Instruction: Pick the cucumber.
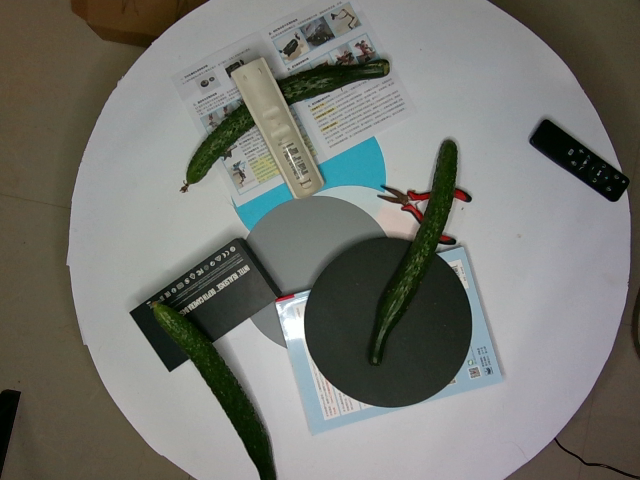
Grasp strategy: vertical